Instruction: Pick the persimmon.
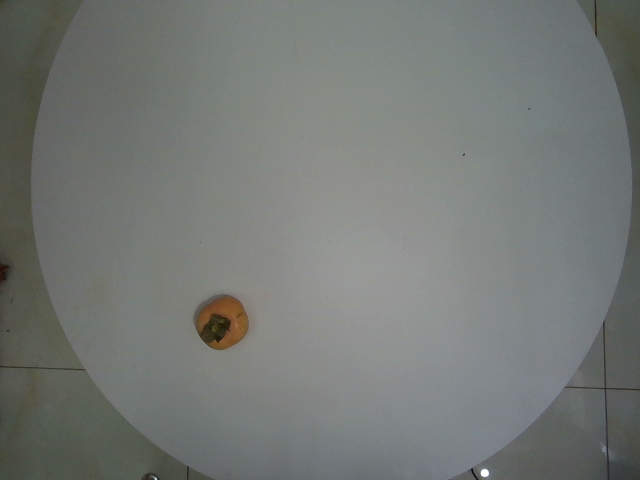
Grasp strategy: vertical